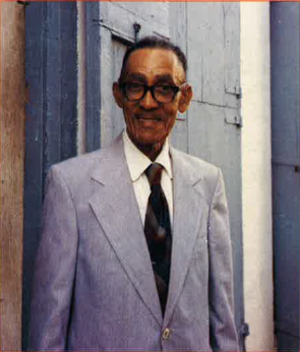
Scan of an old photograph (c.1986) of Howard Reynold Penn (deceased).